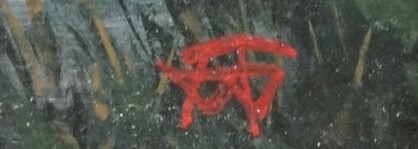
Signature of: anton waldhauser